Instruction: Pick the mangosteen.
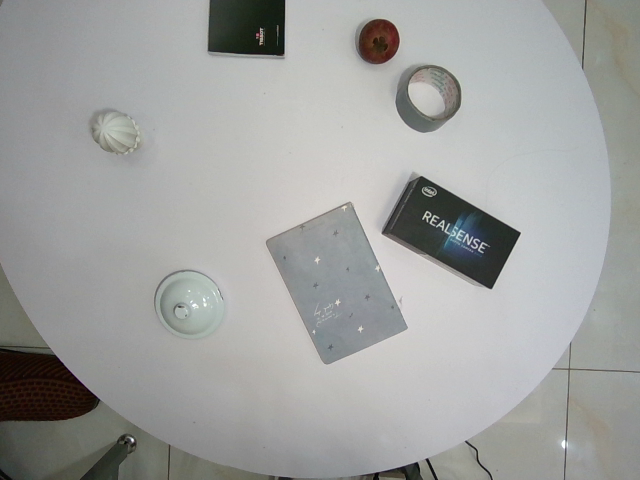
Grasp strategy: vertical